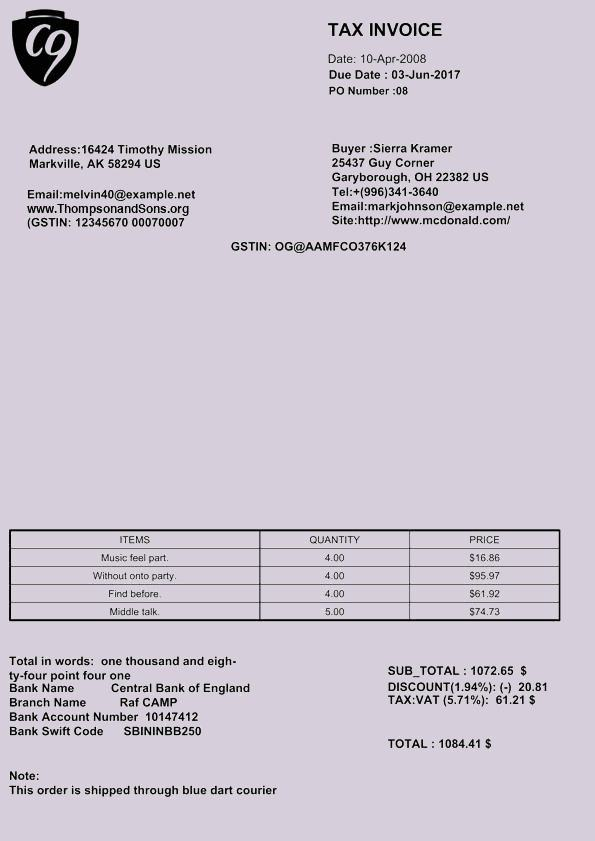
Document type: Invoice